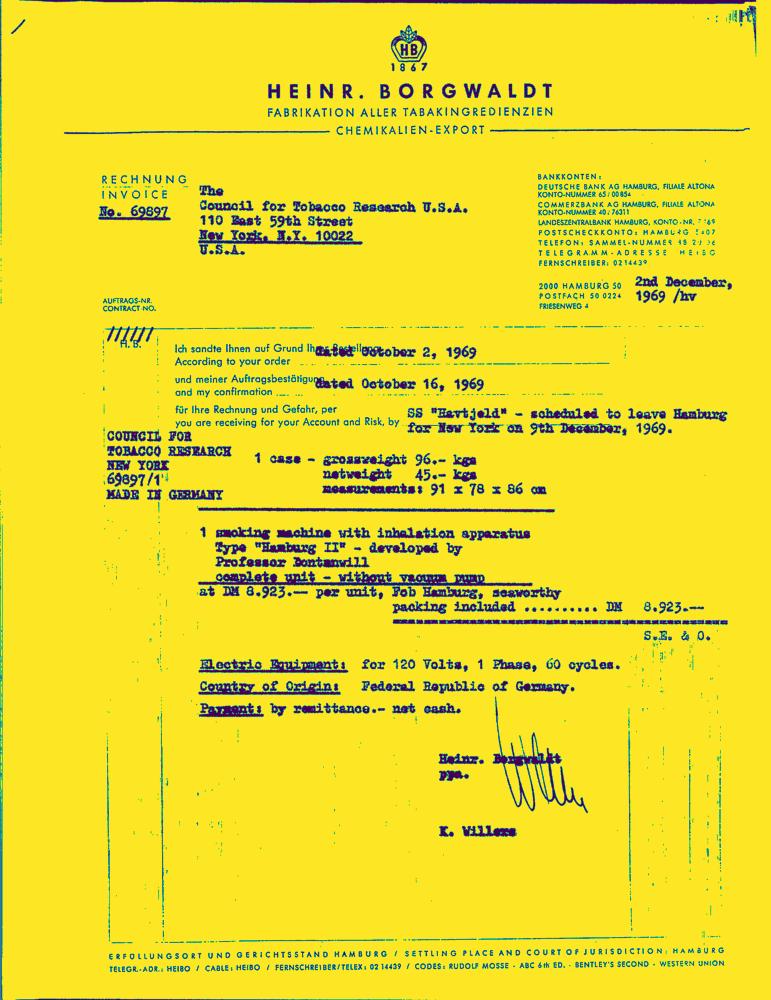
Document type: Invoice-Doc